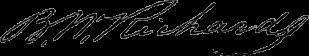
Signature of: benjamin wood richards